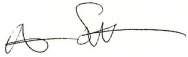
Signature of: austin smith